Question: What is the assessed value of the property as noted in the document?
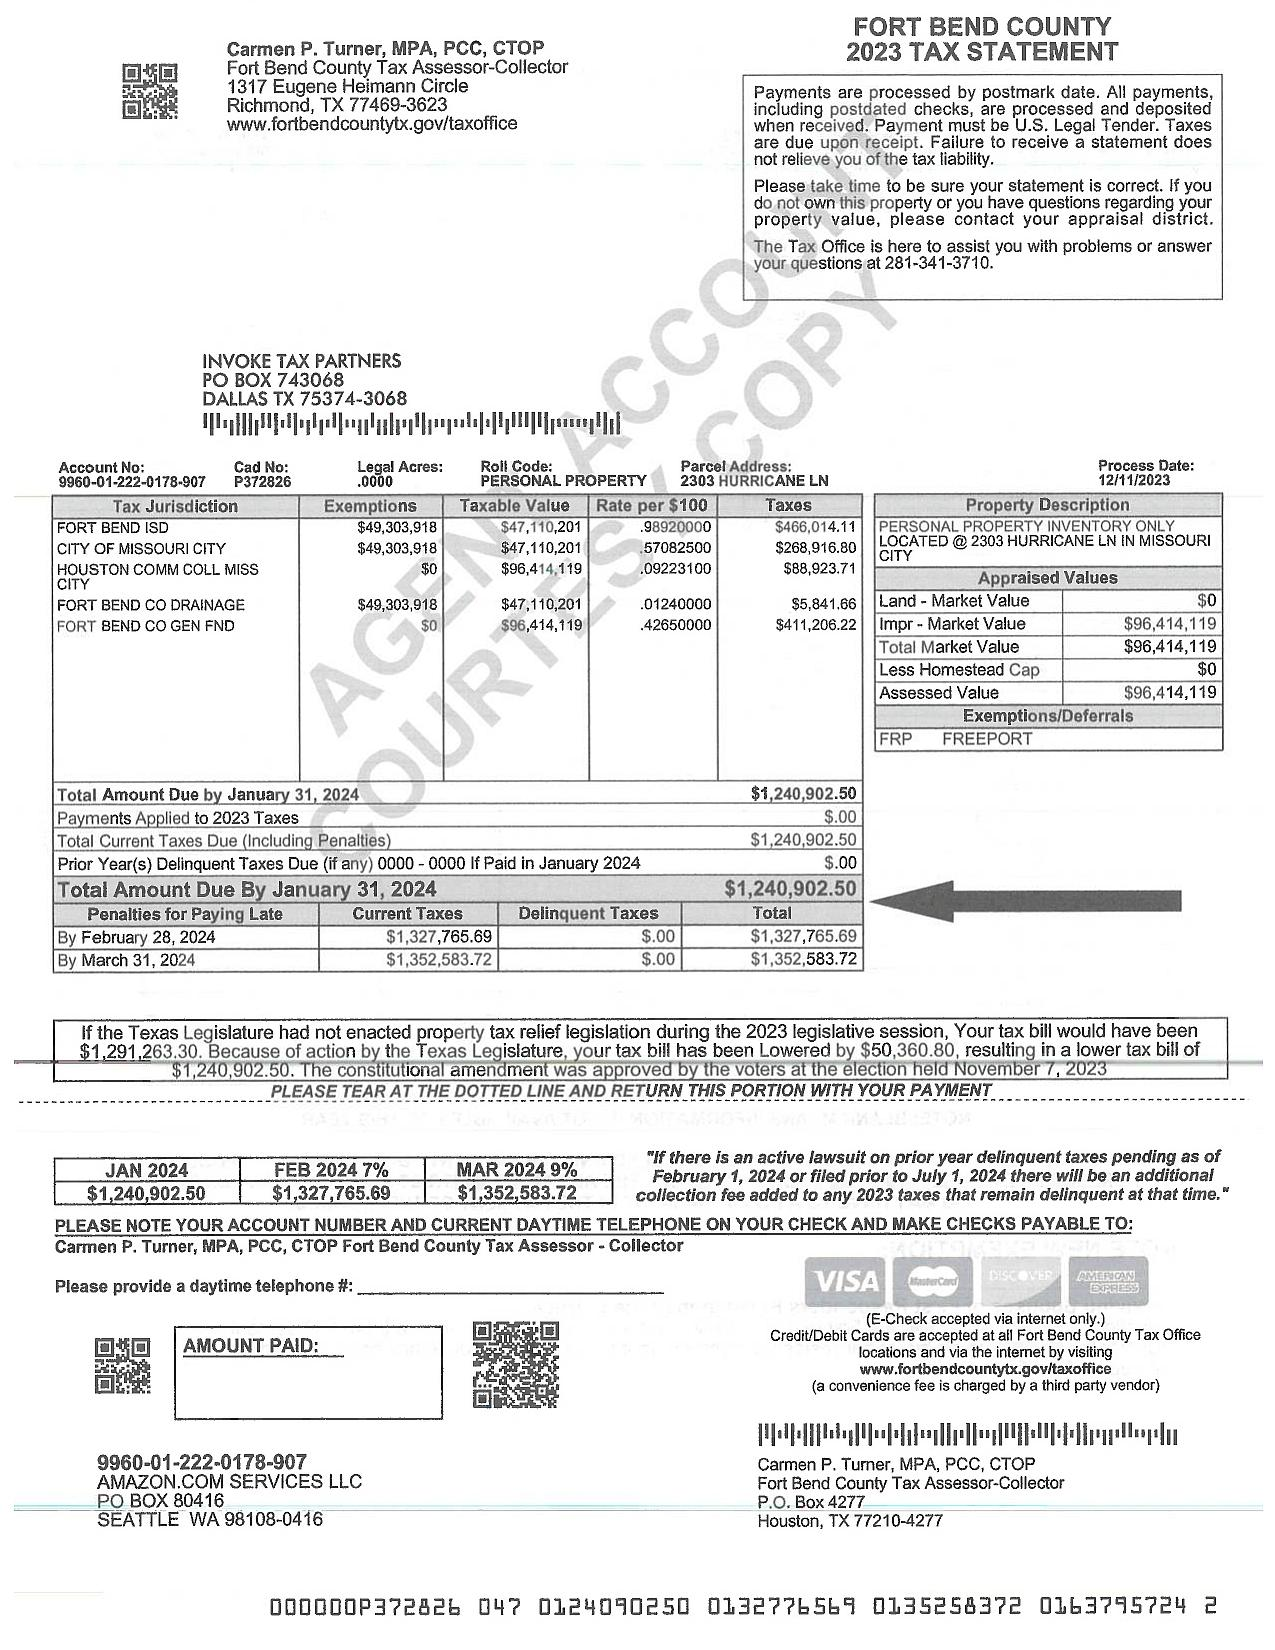
Answer: "96,414,119"